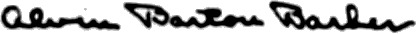
Signature of: alvin barton barber